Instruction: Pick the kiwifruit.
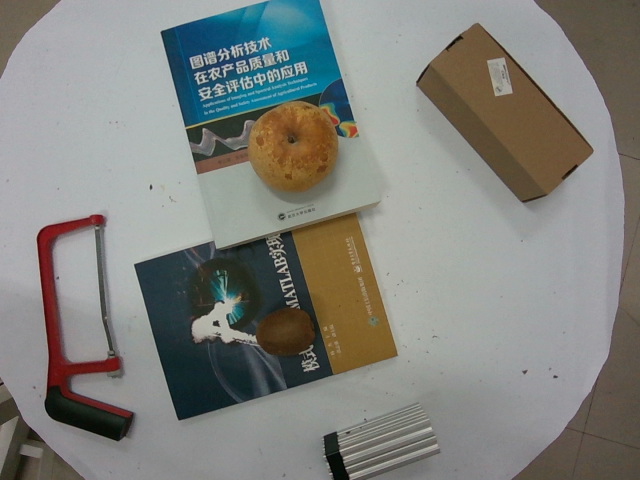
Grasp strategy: vertical